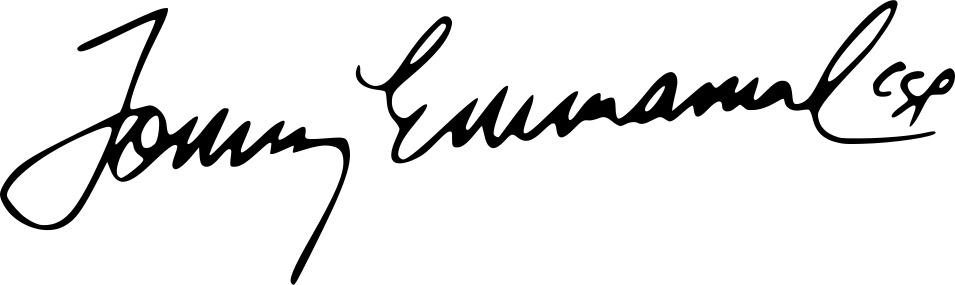
Signature of: tommy emmanuel